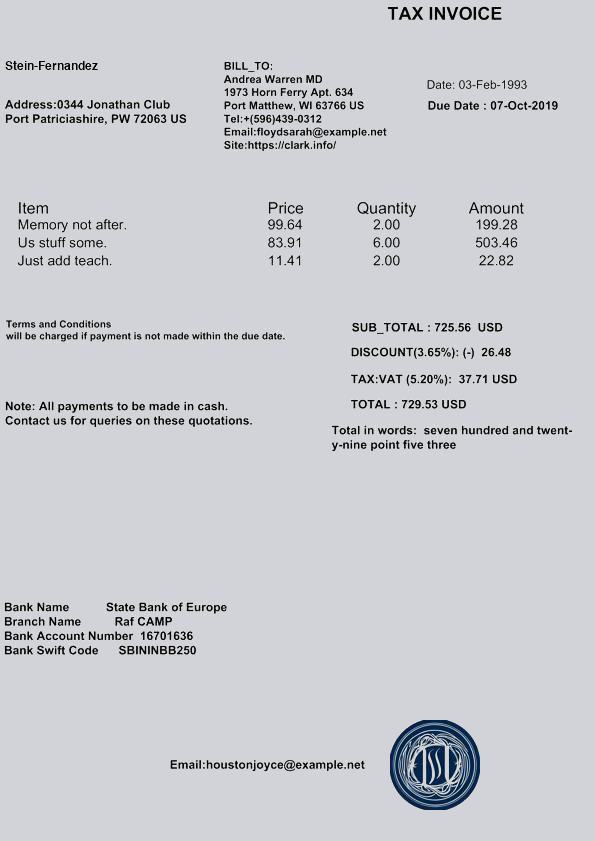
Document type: Invoice